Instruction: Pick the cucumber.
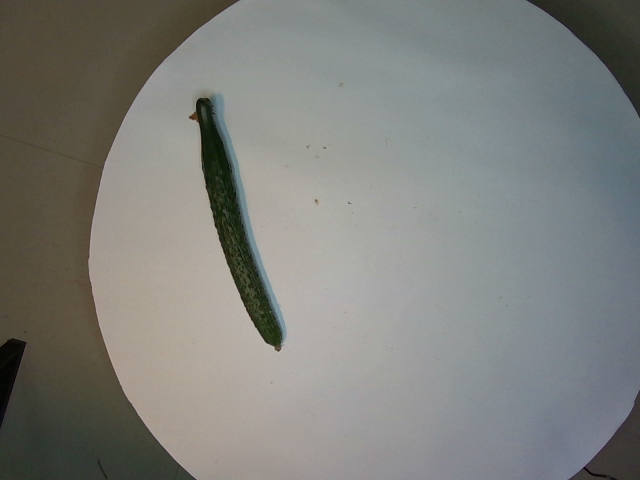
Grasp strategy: vertical